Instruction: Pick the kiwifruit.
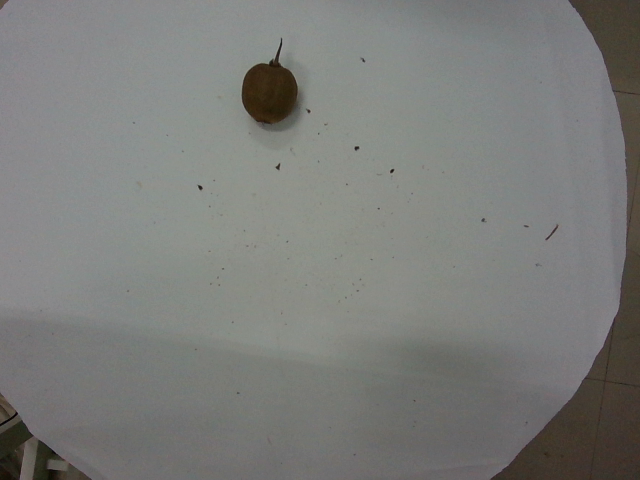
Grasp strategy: vertical